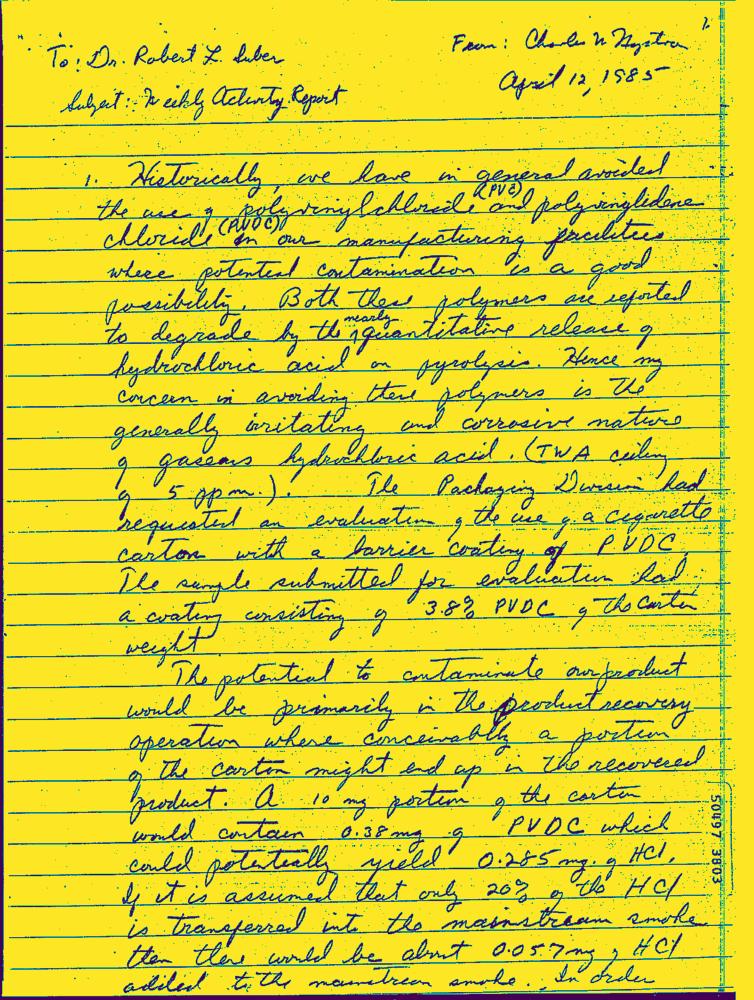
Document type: Hand-Written